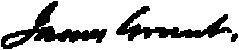
Signature of: james grant